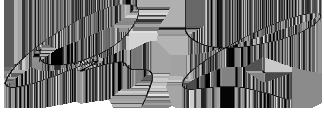
Signature of: avery lipman